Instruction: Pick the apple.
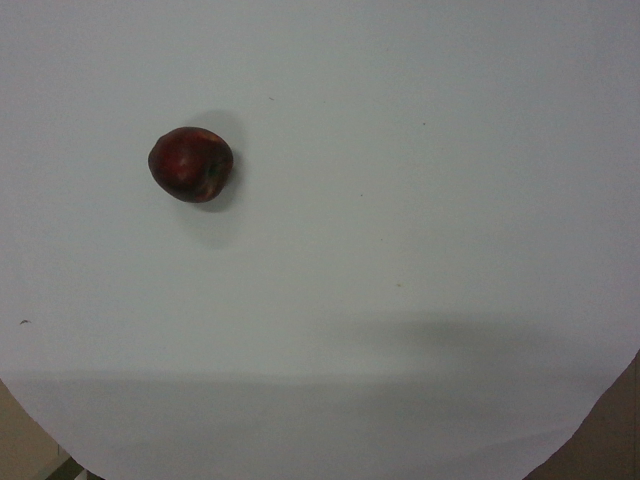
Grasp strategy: vertical